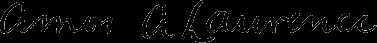
Signature of: amos adams lawrence